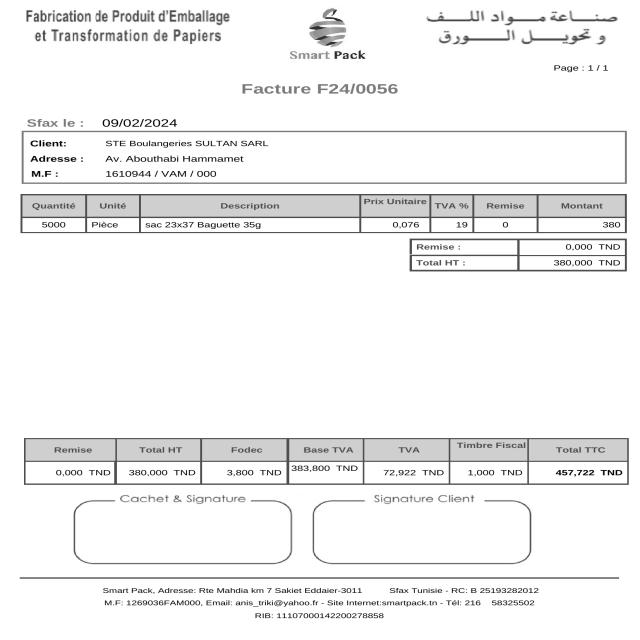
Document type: Invoice